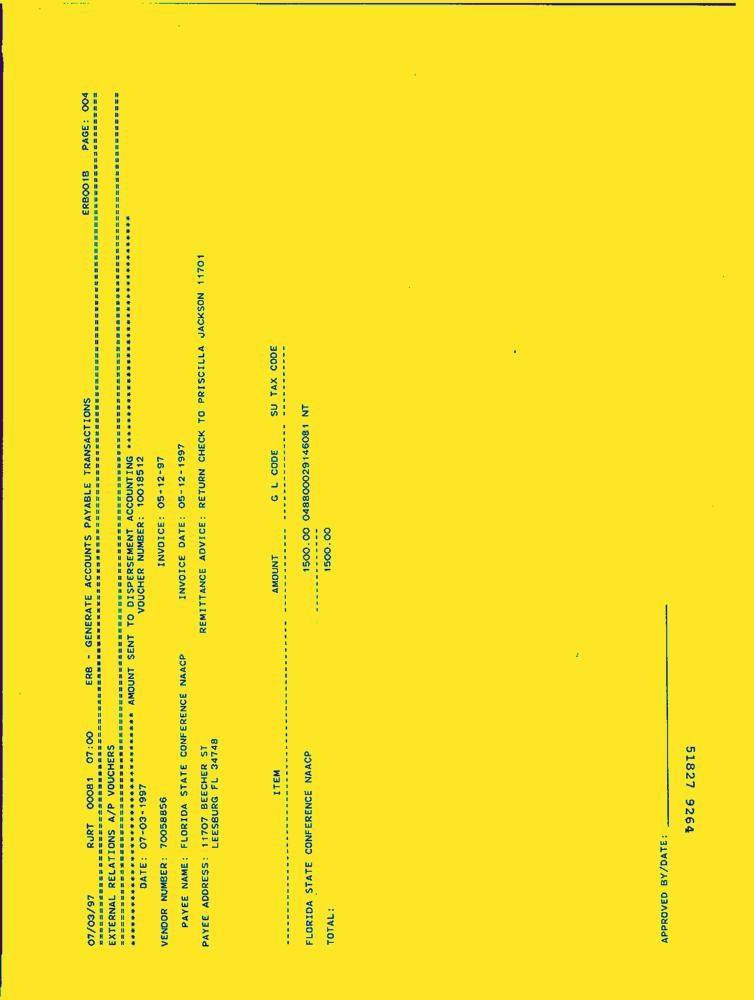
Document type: Invoice-Doc